Question: What is the potential diagnosis?
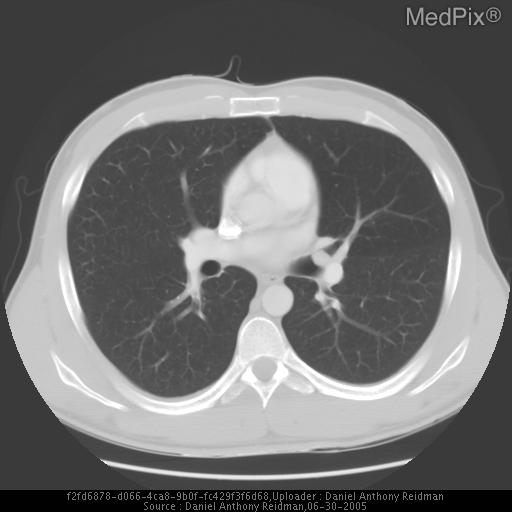
Answer: The possible diagnosis includes Neoplasm (benign or malignant. Unlikley mucous plug or foreign body given symptomatology..